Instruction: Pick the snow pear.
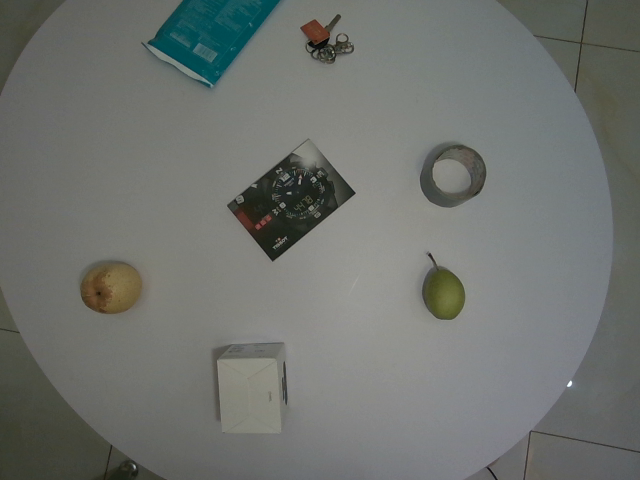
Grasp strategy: vertical